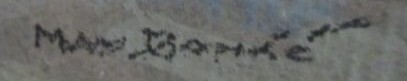
Signature of: maxmilián boháč